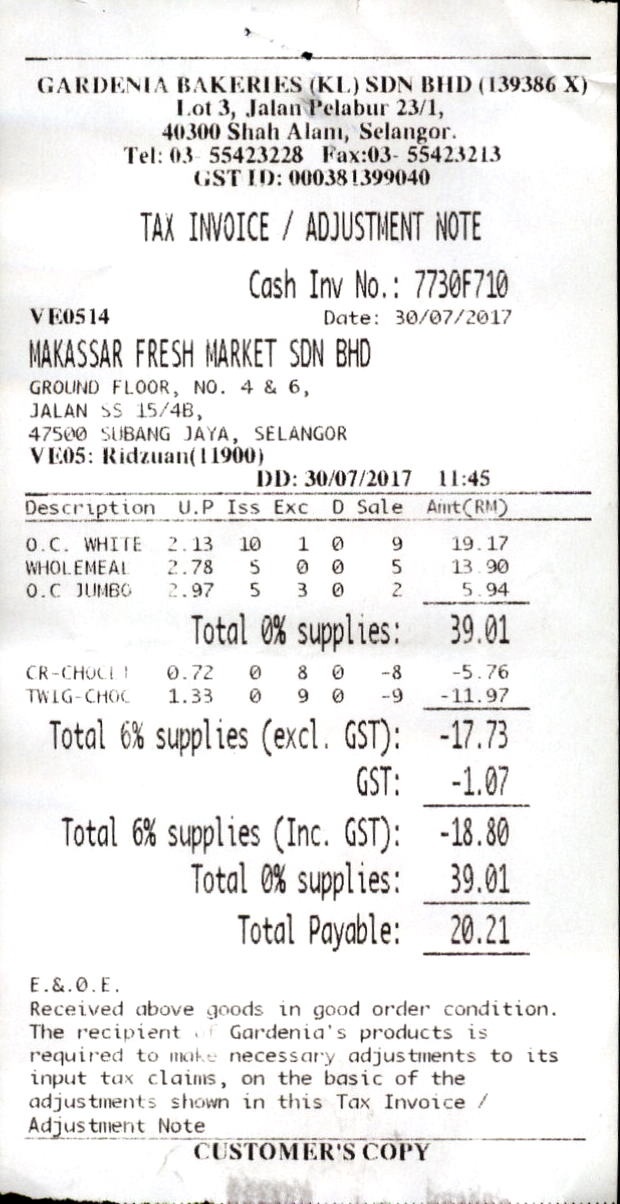
GARDENIA BAKERIES (KL) SDN BHD (139386 X)
LOT 3, JALAN PELABUR 23/1,
40300 SHAH ALAM, SELANGOR.
TEL: 03- 55423228
GST ID: 000381399040
TAX INVOICE / ADJUSTMENT NOTE
CASH INV NO.:
7730F710
VE0514
DATE:
30/07/2017
MAKASSAR FRESH MARKET SDN BHD
GROUND FLOOR, NO. 4 & 6,
JALAN SS 15/4B,
47500 SUBANG JAYA, SELANGOR
VE05: RIDZUAN(11900)
DD: 30/07/2017
11:45
DESCRIPTION
U.P
ISS
EXC
D
SALE
AMT(RM)
O.C. WHITE
2.13
10
1
0
9
19.17
WHOLEMEAL
2.78
5
0
0
5
13.90
O.C JUMBO
2.97
5
3
0
2
5.94
TOTAL 0% SUPPLIES:
39.01
CR-CHOCL I
0.72
0
8
0
-8
-5.76
TWIG-CHOC
1.33
0
9
0
-9
-11.97
TOTAL 6% SUPPLIES (EXCL. GST):
-17.73
GST:
-1.07
TOTAL 6% SUPPLIES (INC. GST):
-18.80
TOTAL 0% SUPPLIES:
39.01
TOTAL PAYABLE:
20.21
E.&.0.E.
RECEIVED ABOVE GOODS IN GOOD ORDER CONDITION.
THE RECIPIENT OF GARDENIA'S PRODUCTS IS
REQUIRED TO MAKE NECESSARY ADJUSTMENTS TO ITS
INPUT TAX CLAIMS, ON THE BASIC OF THE
ADJUSTMENTS SHOWN IN THIS TAX INVOICE /
ADJUSTMENT NOTE
CUSTOMER'S COPY
FAX:03- 55423213